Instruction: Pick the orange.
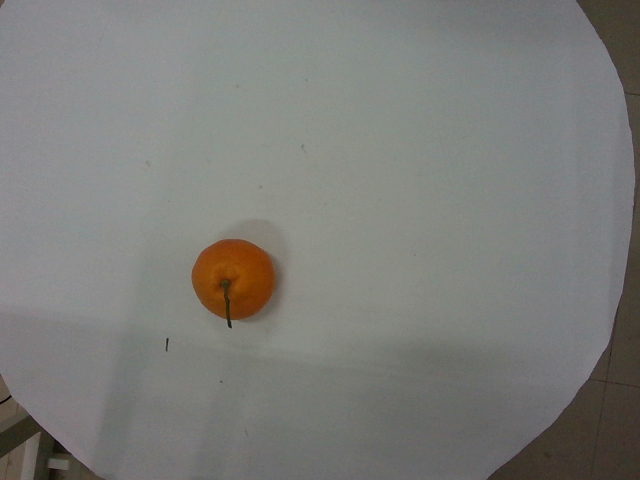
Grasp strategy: vertical